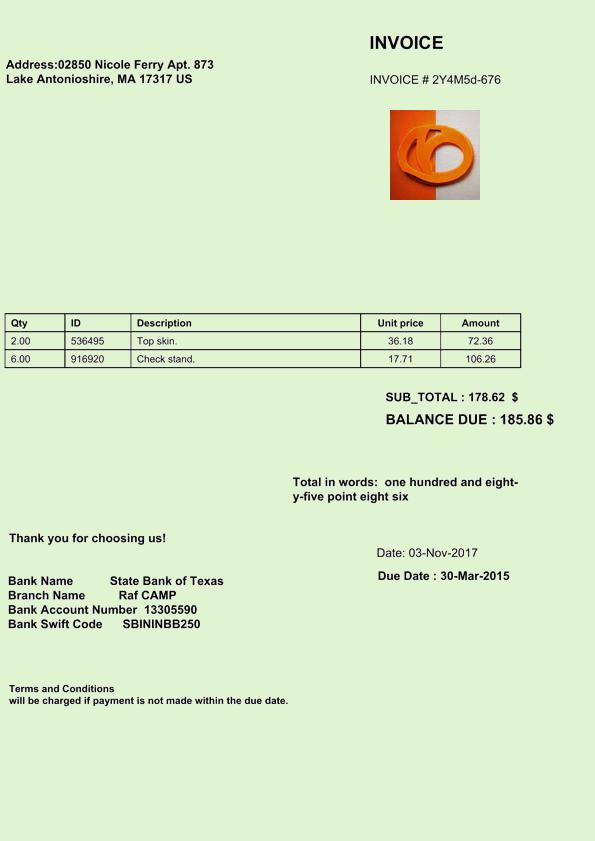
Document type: Invoice